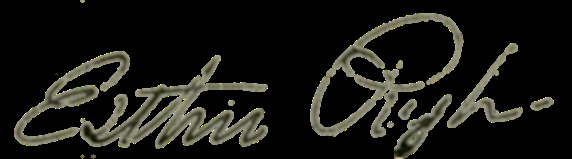
Signature of: esther pugh